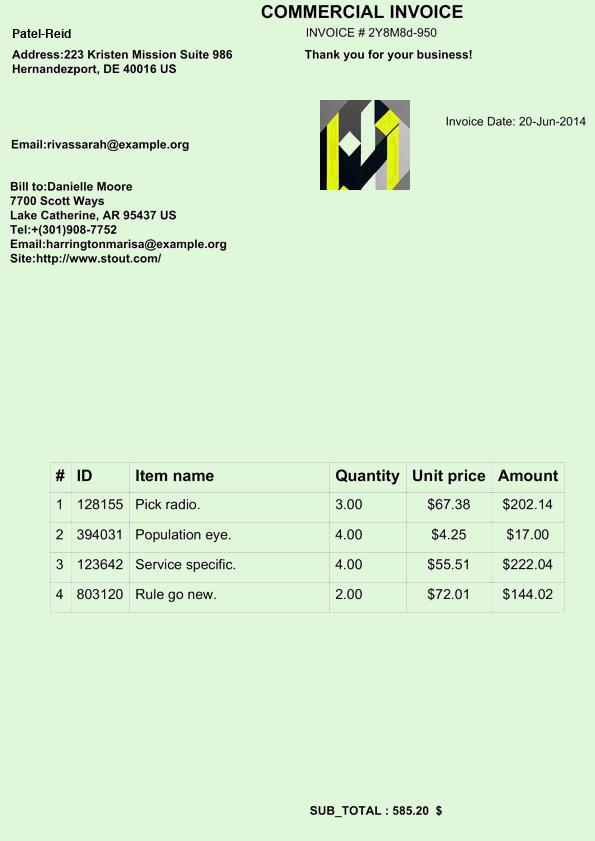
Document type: Invoice